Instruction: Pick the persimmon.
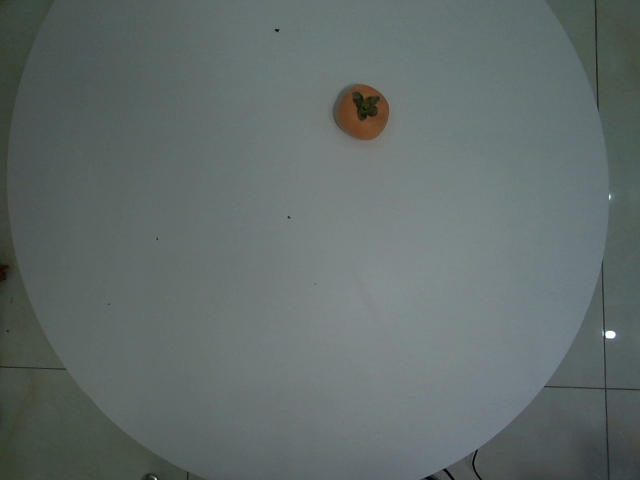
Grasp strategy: vertical